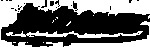
Signature of: isaiah vansant williamson